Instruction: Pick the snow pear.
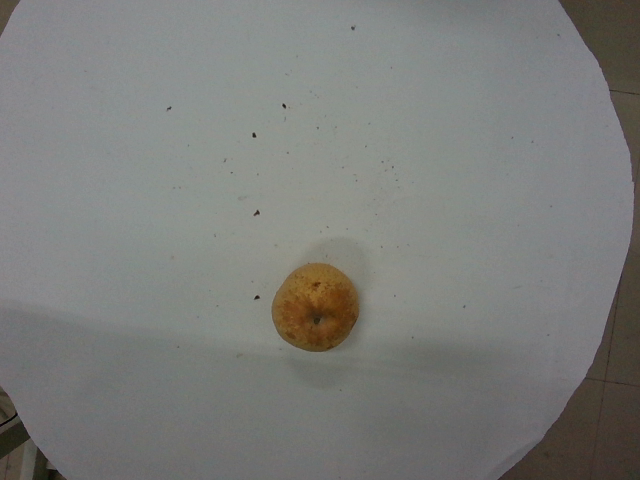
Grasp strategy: vertical